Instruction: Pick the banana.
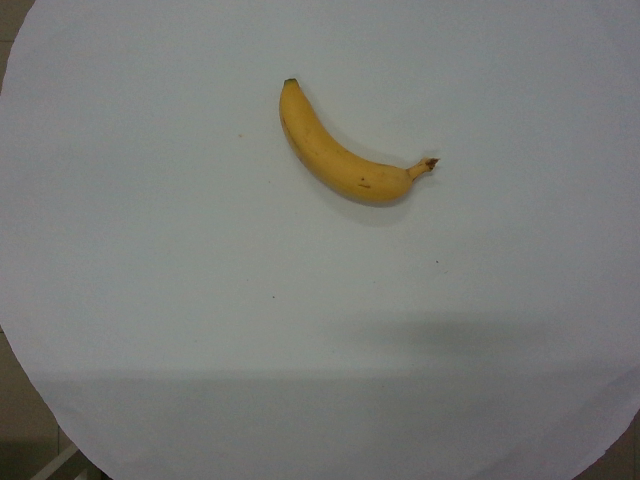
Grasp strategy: vertical